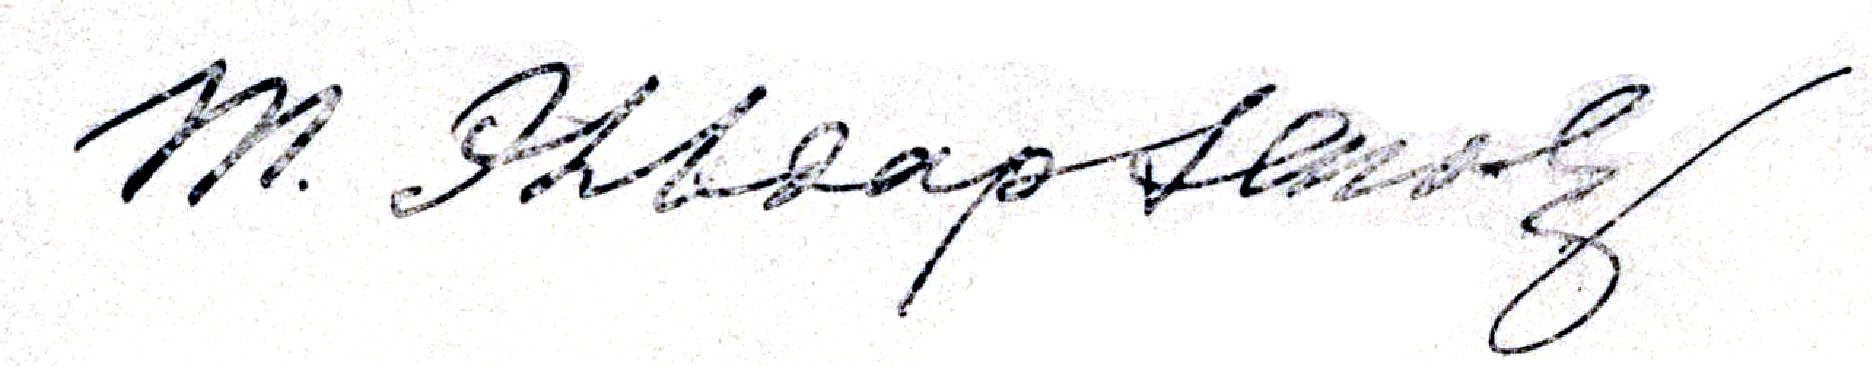
Signature of: tashtemir eldarkhanov